Identify and extract the amount in words, amount in numbers, payee name, cheque date, and bank name from the image.
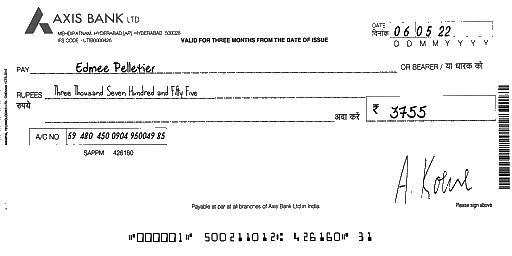
amt_in_words: Three Thousand Seven Hundred and Fifty Five
amt_in_figures: 3755
payee_name: Edmee Pelletier
bank_name: AXIS BANK
cheque_date: 06/05/22